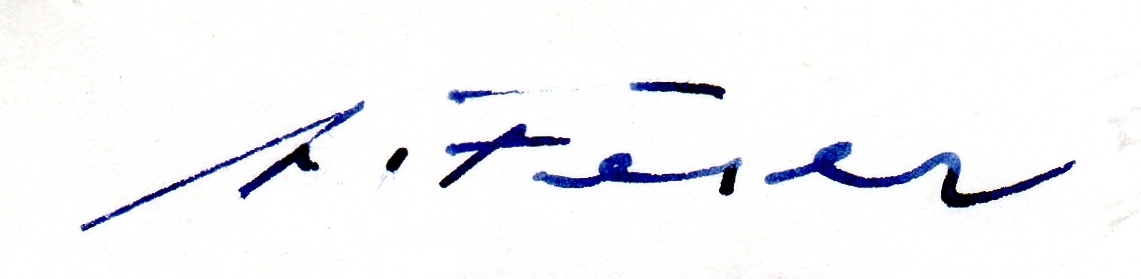
Signature of: albert feser